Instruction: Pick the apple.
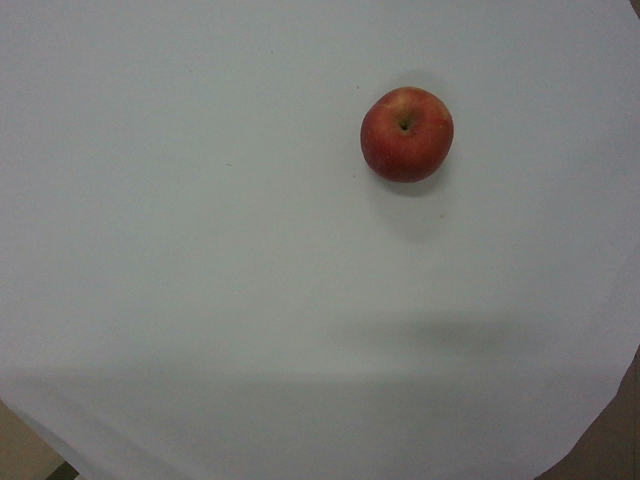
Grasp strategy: vertical